Question: What tax district, tax-rate area, or tax area code is specified in the document?
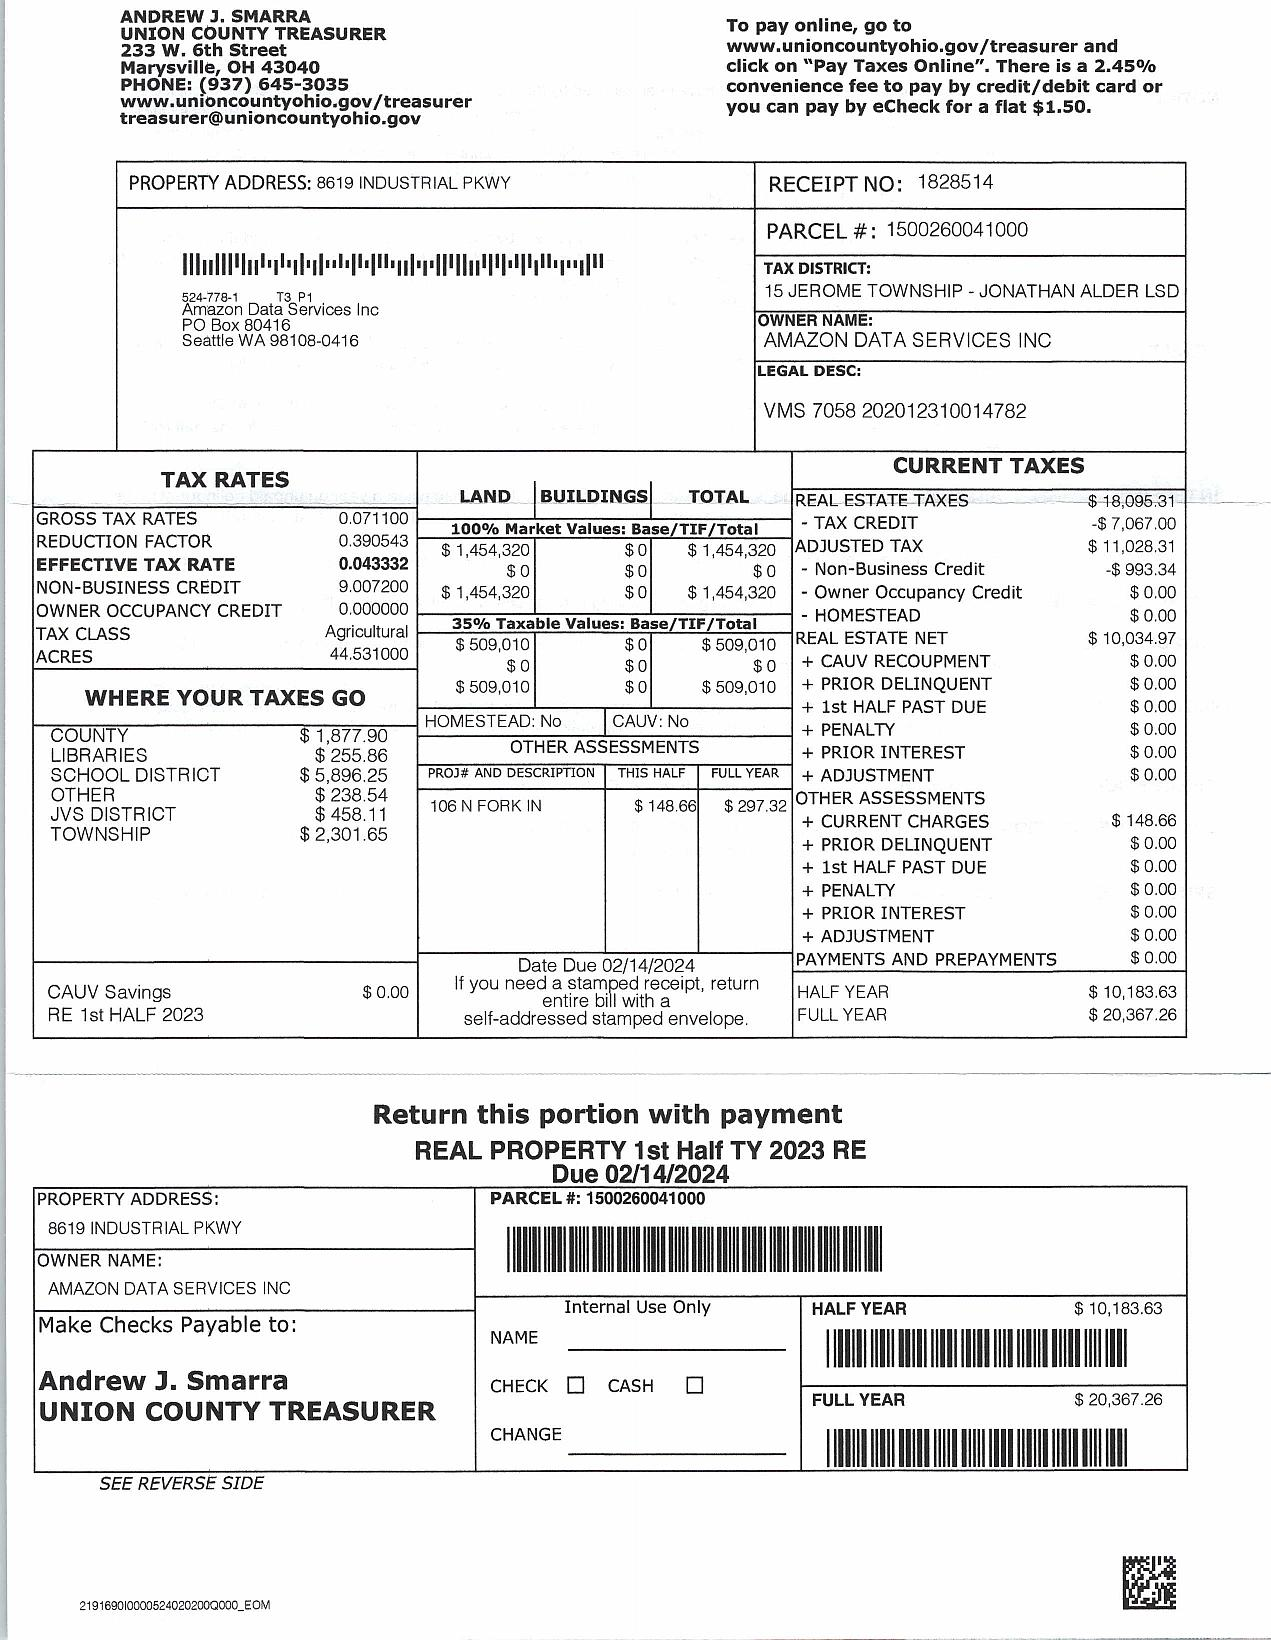
Answer: "15 JEROME TOWNSHIP - JONATHAN ALDER LSD"